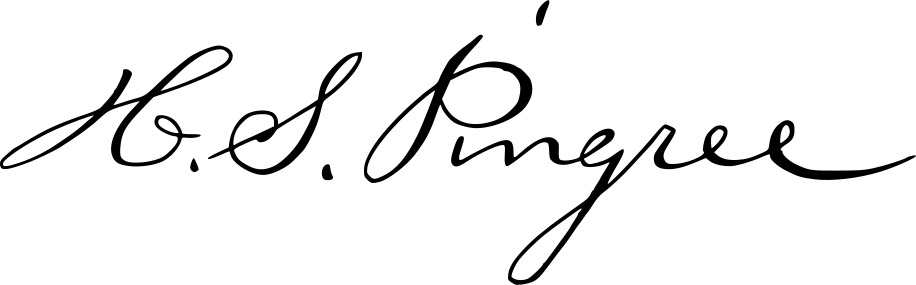
Signature of: hazen s pingree